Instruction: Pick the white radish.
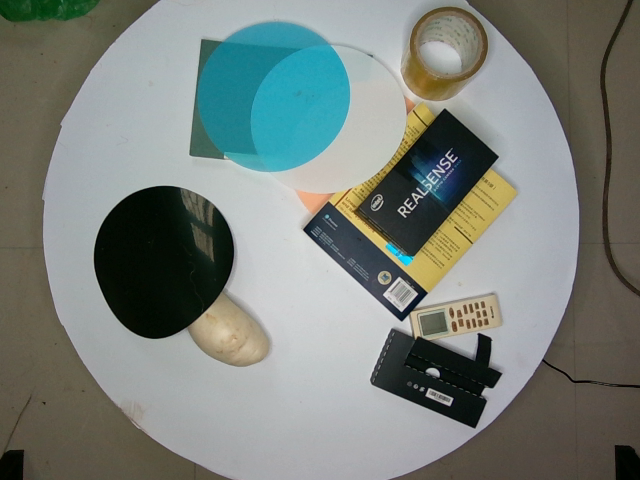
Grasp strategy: vertical